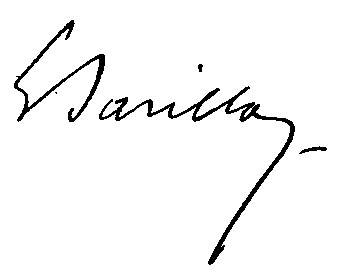
Signature of: léon barillot